Question: What is the mailing or notice date provided in the document?
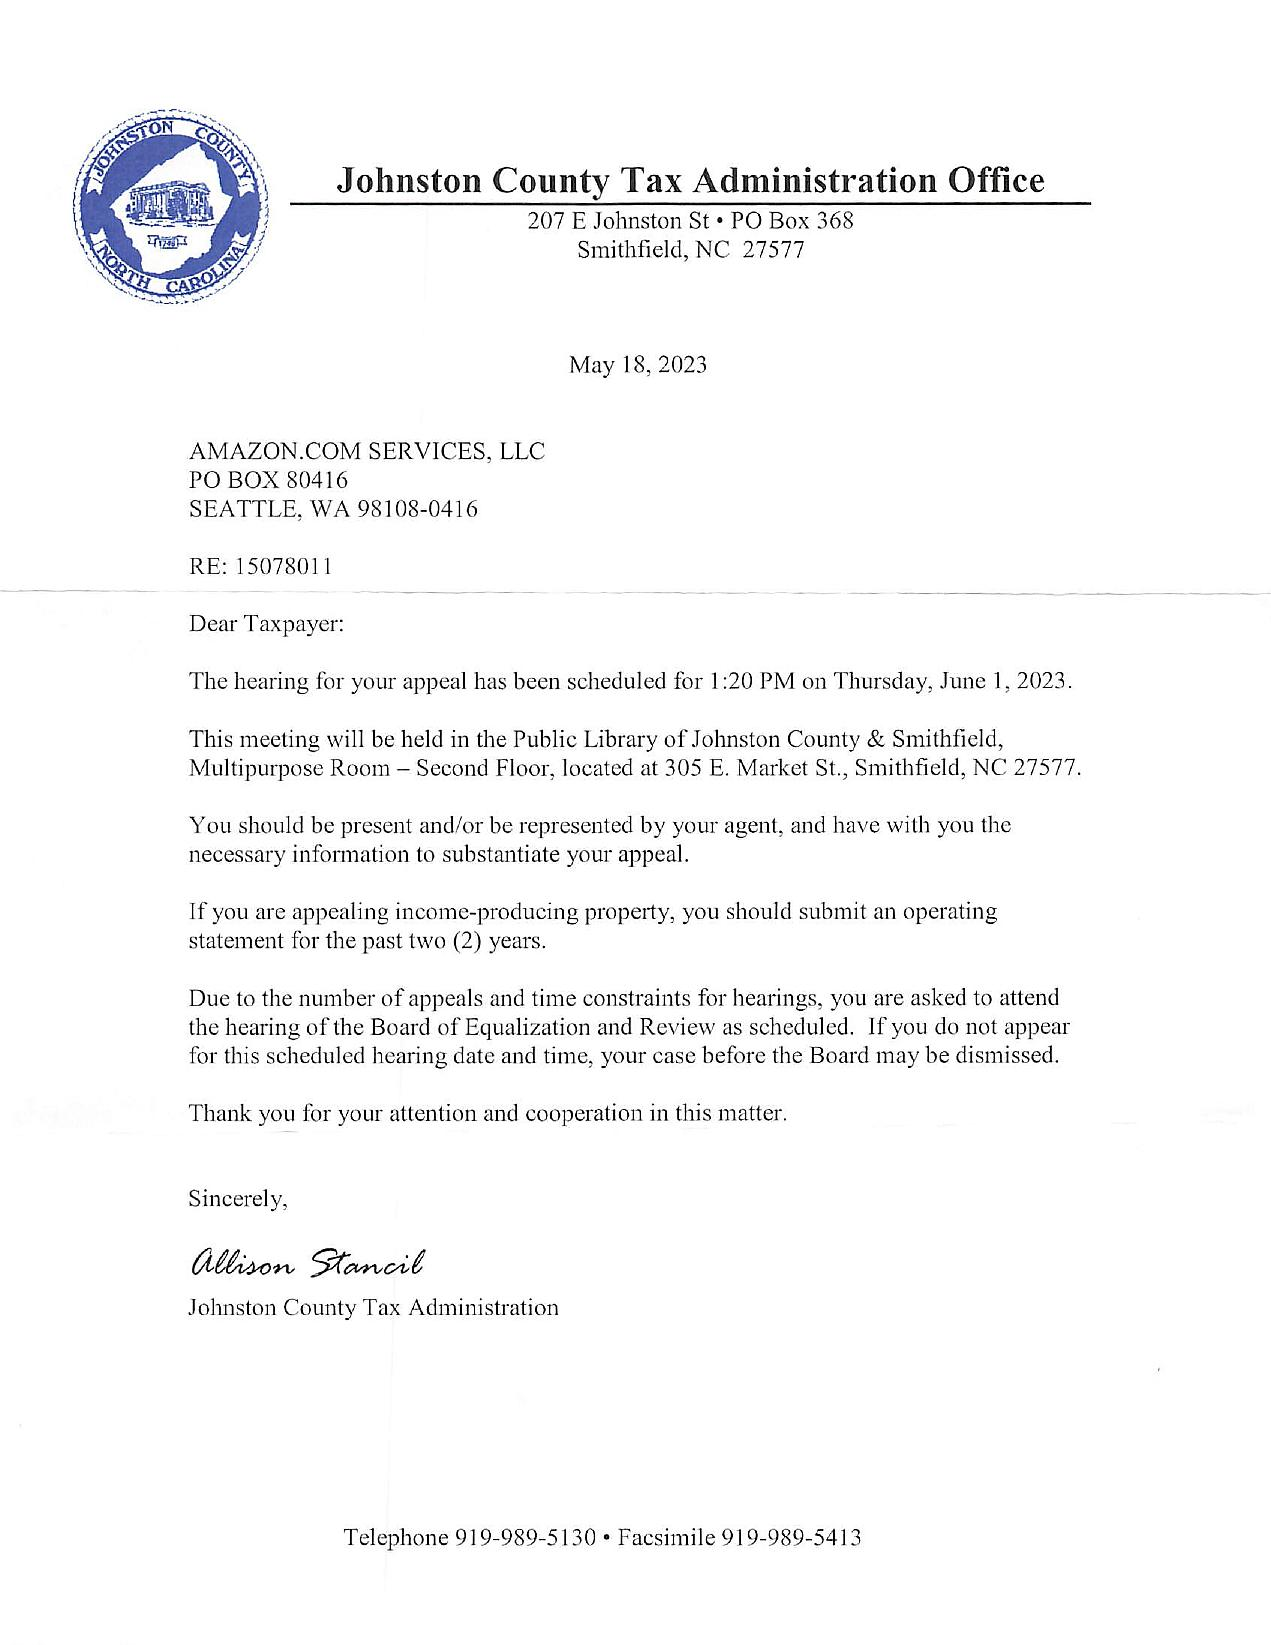
Answer: "18-May-23"